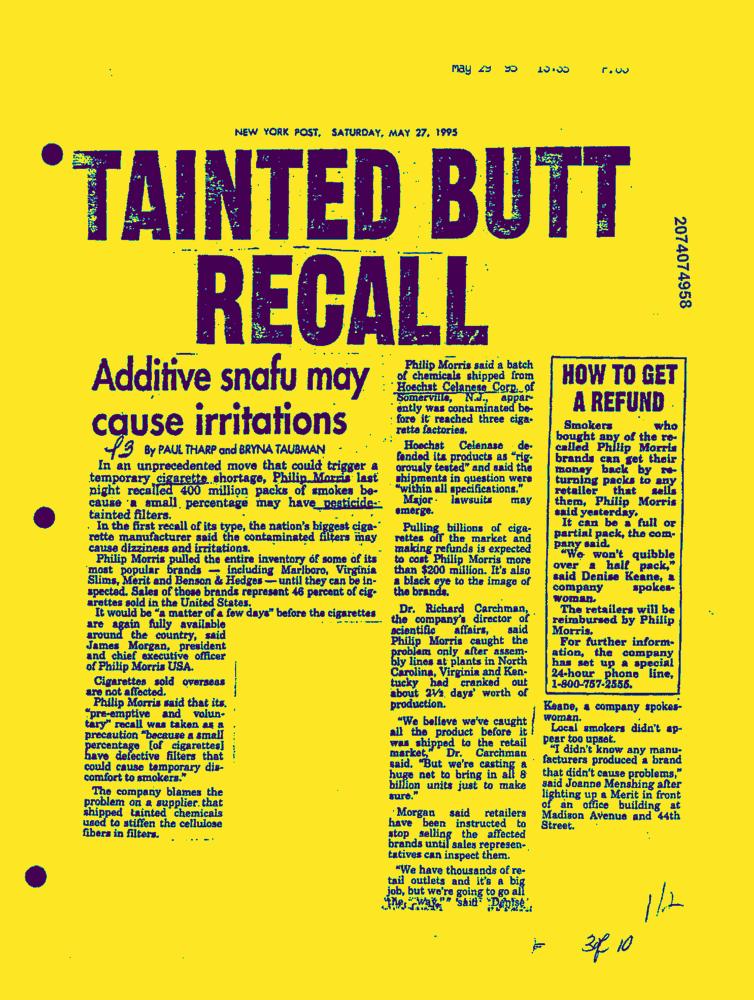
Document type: News-Article